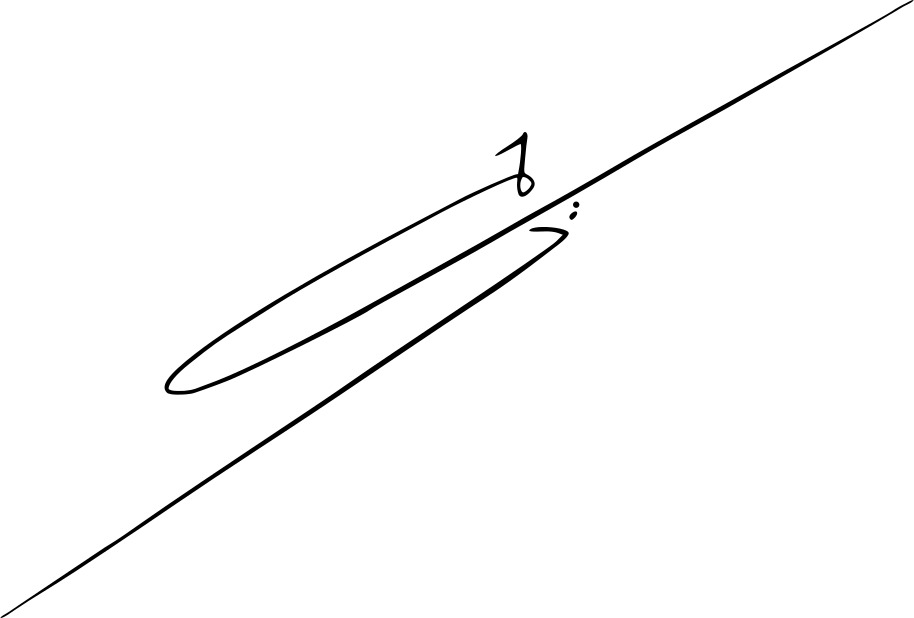
Signature of: mathieu kérékou